Question: By what date must an appeal be filed according to the document?
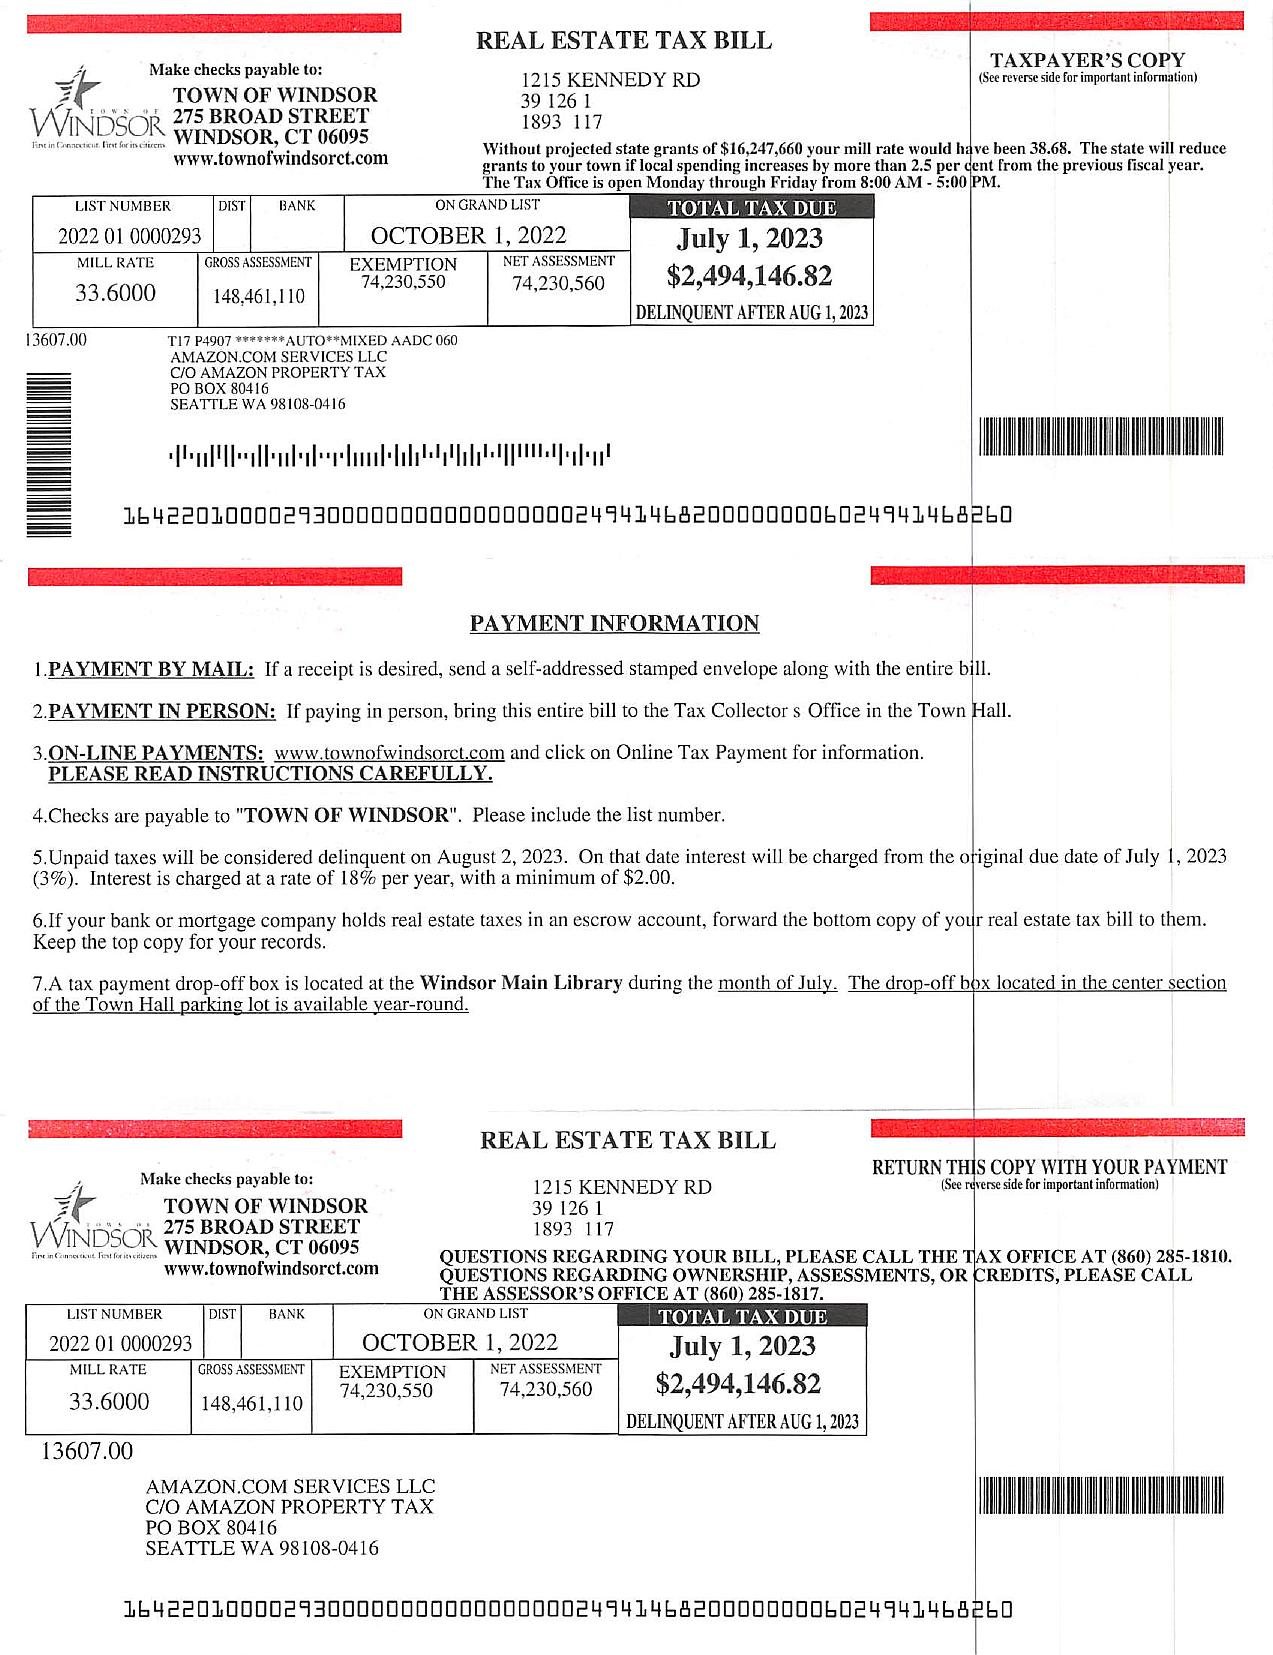
Answer: "DELINQUENT AFTER AUG 1, 2023"